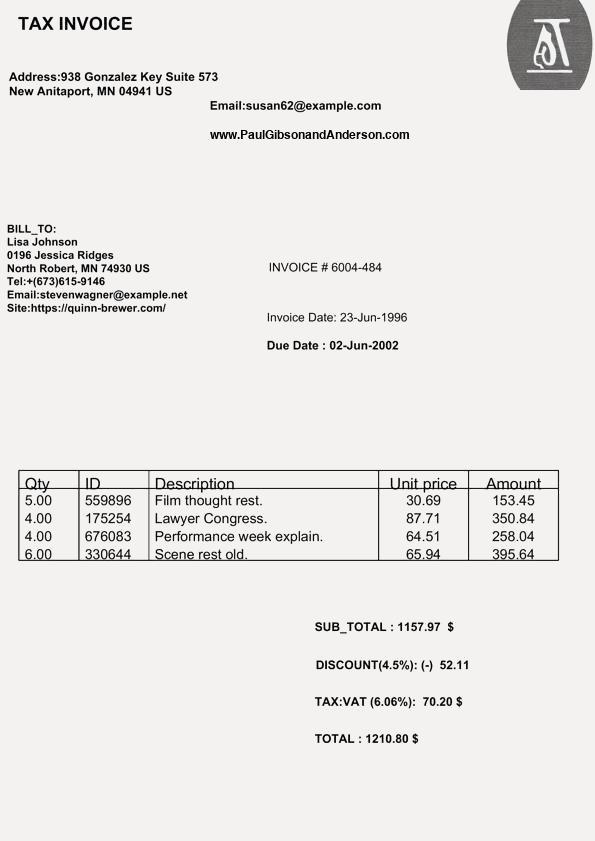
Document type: Invoice